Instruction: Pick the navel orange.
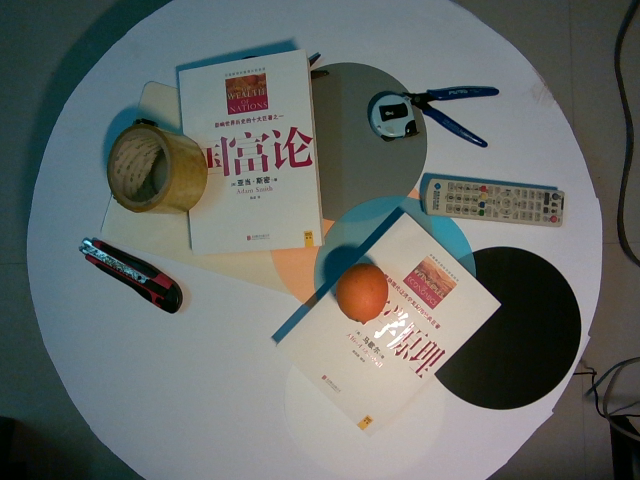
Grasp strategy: vertical